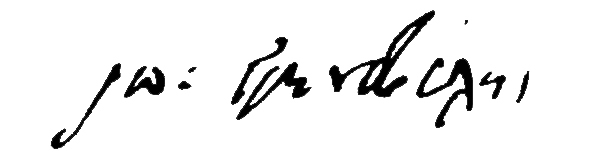
Signature of: ioannis genovelis